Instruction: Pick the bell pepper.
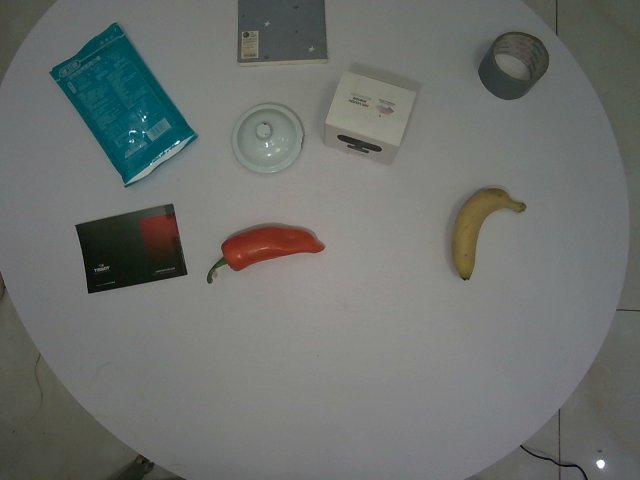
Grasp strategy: vertical